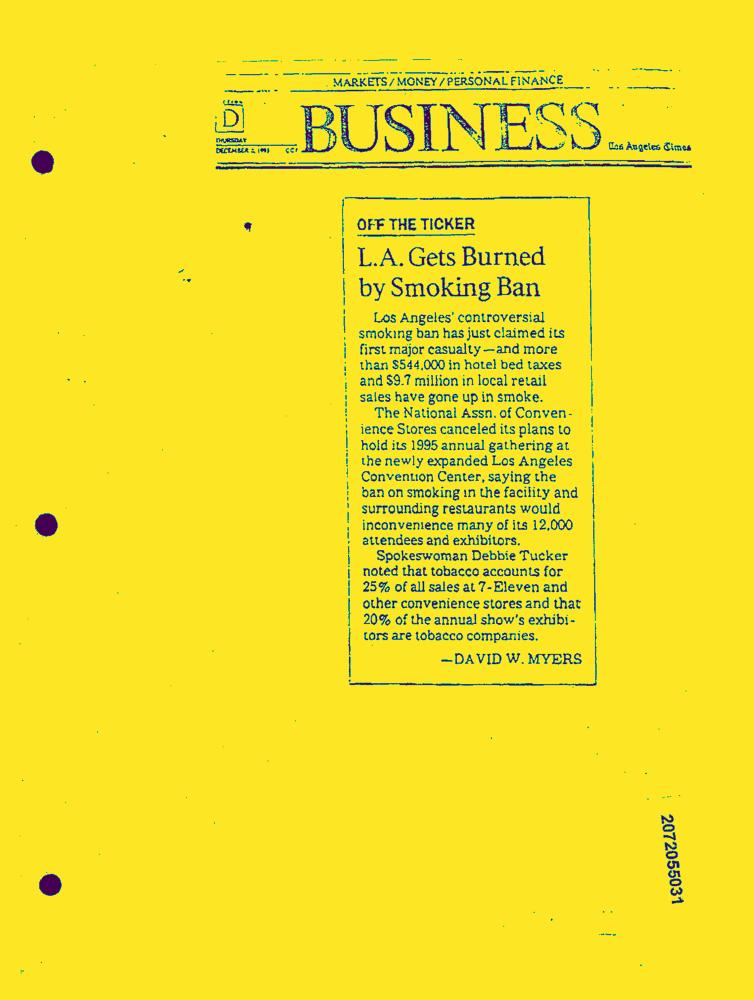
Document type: News-Article